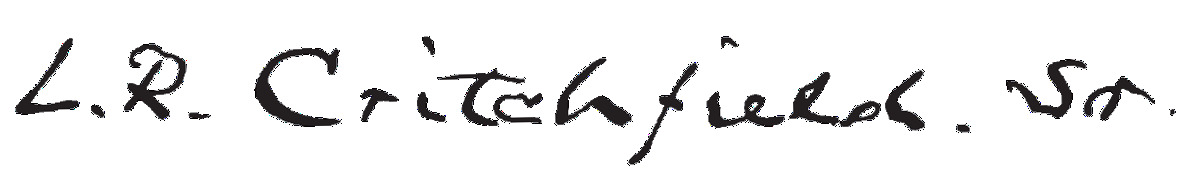
Signature of: lyman r critchfield